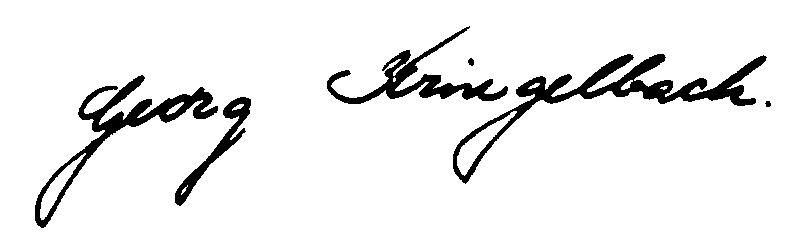
Signature of: george kringelbach